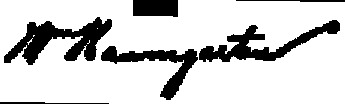
Signature of: william baumgarten